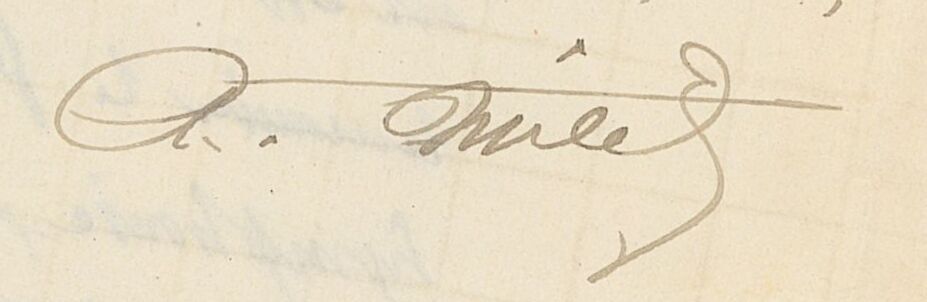
Signature of: ambroise milet